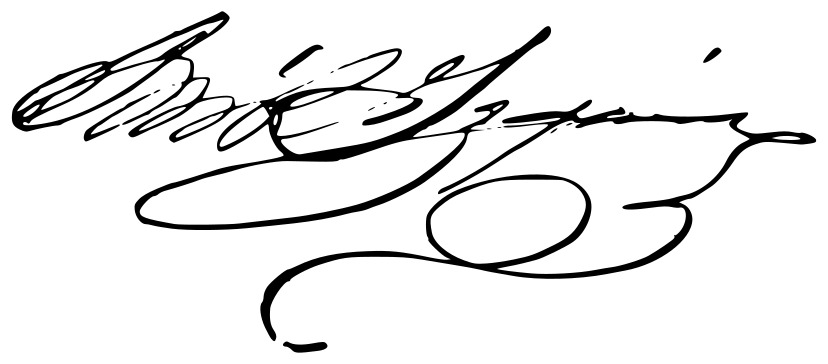
Signature of: josé ramos izquierdo y castañeda